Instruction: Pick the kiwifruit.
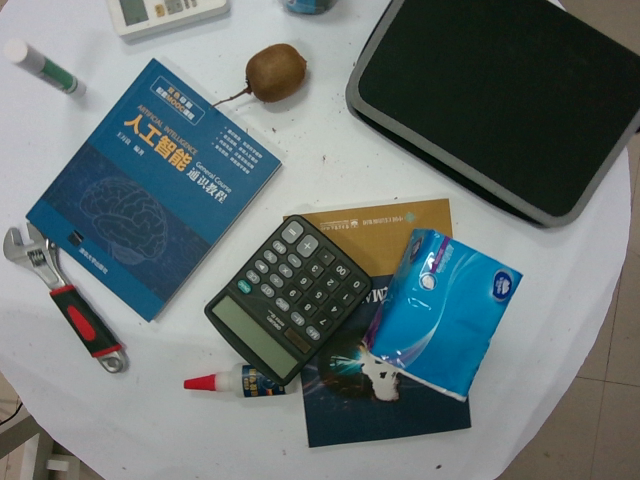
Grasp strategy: vertical